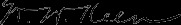
Signature of: william williams keen